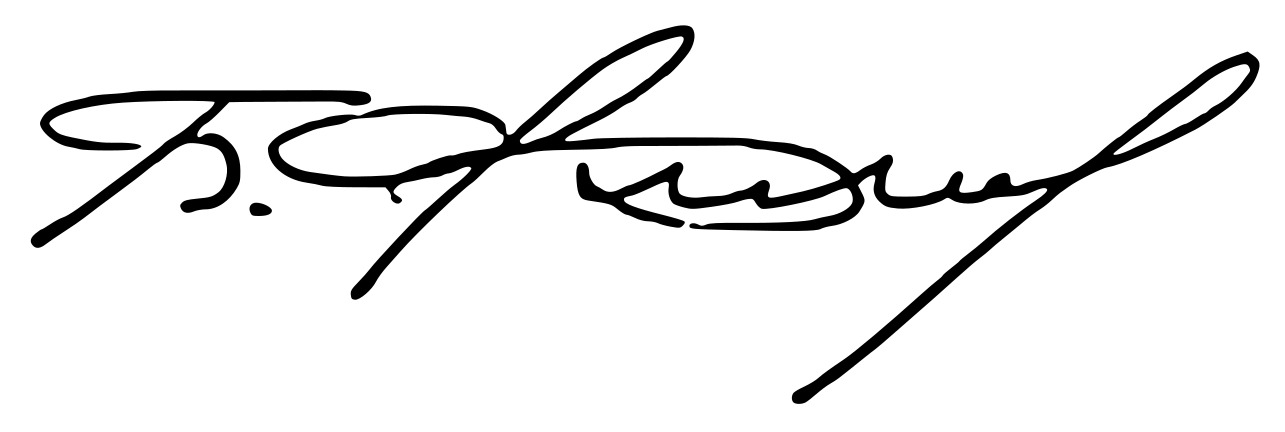
Signature of: bogdan filov